Question: How does the patient history play a role?
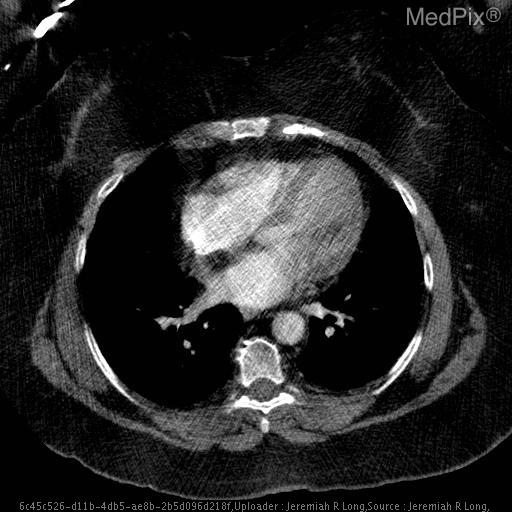
Answer: The patient's history of Shortness fo breath with concern for pulmonary embolism. is key in understanding the case.